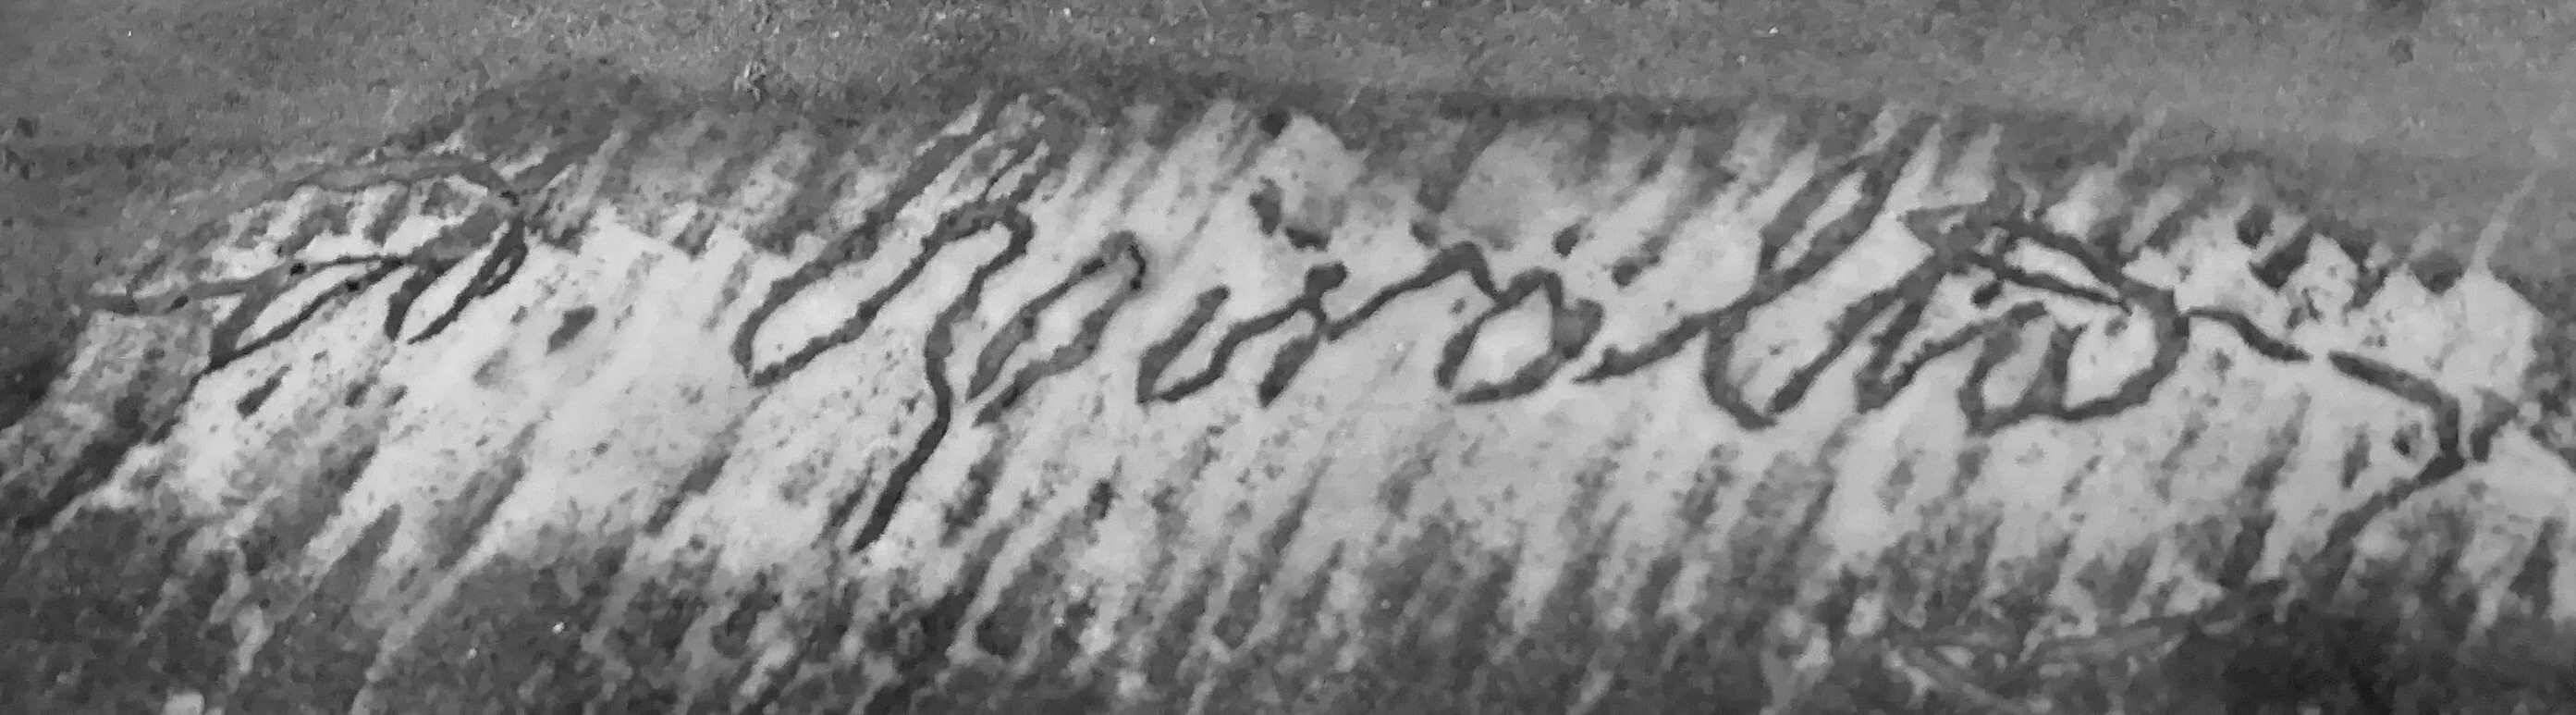
Signature of: augusto rivalta